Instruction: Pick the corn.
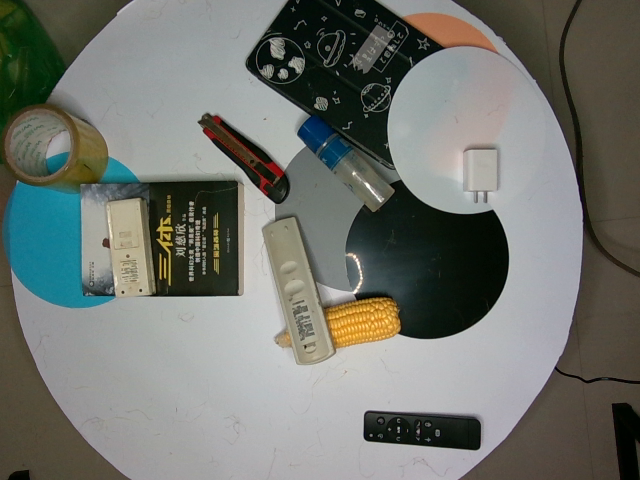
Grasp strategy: vertical